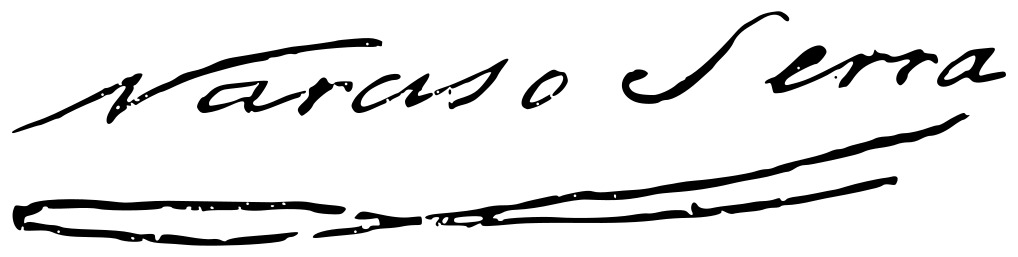
Signature of: narciso serra